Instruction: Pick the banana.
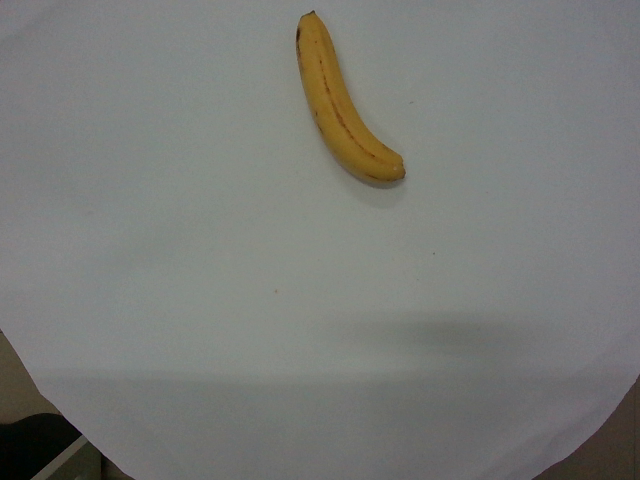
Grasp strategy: vertical